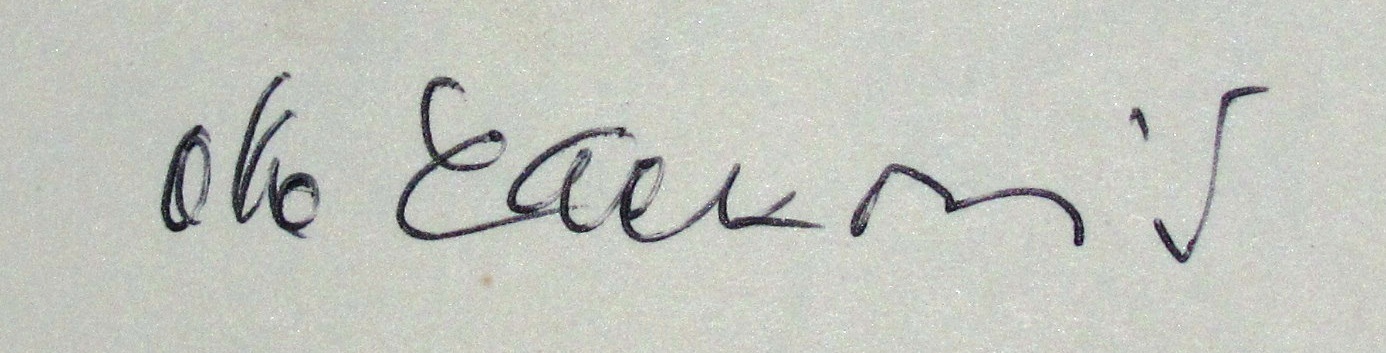
Signature of: otto lackovič